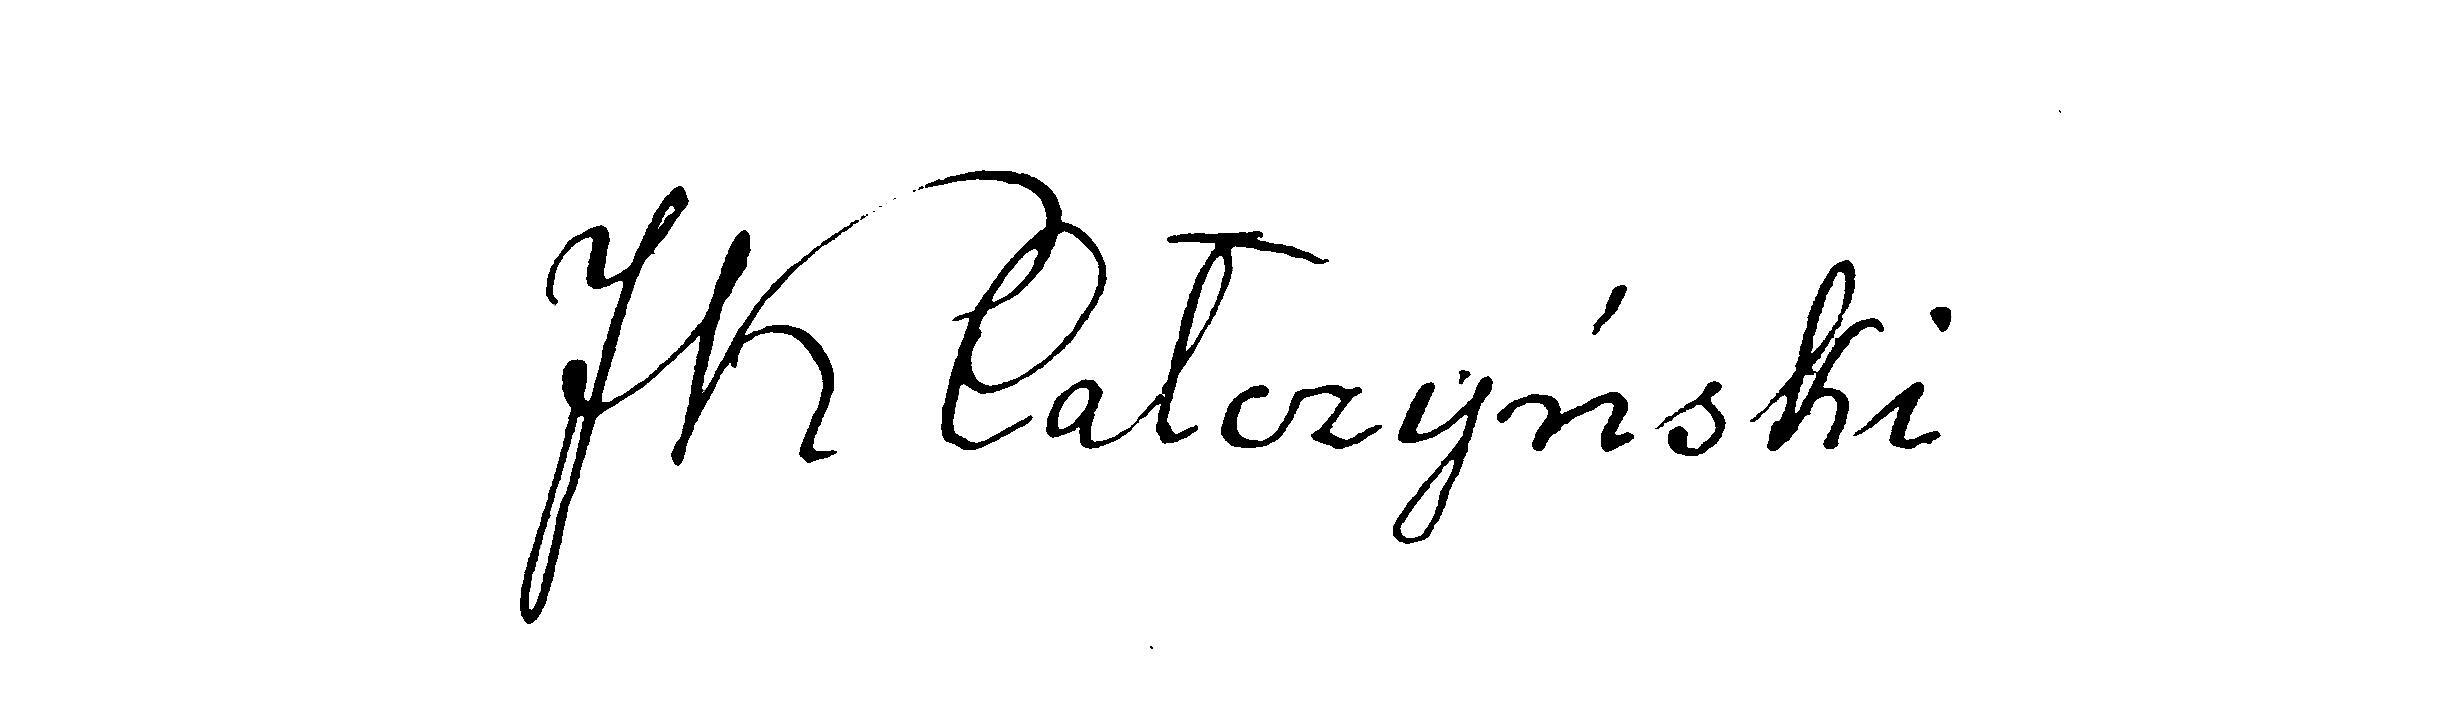
Signature of: jan karol całczyński